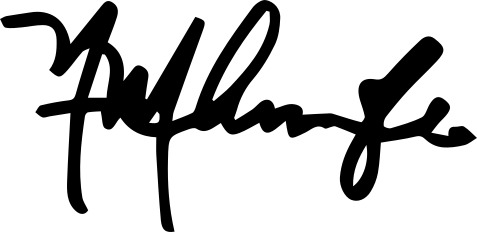
Signature of: nina m armagno